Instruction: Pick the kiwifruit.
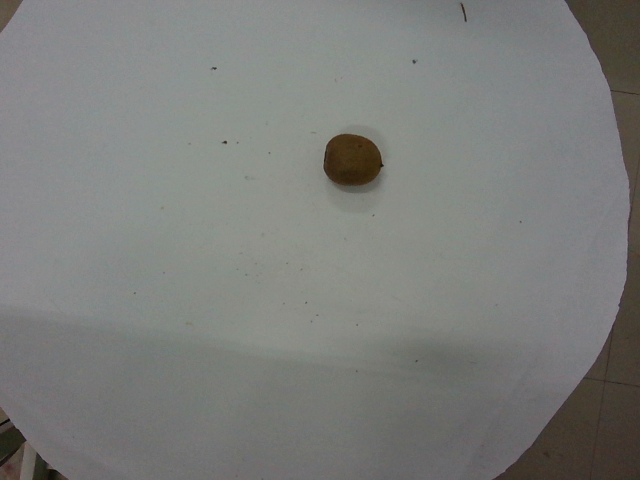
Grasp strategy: vertical